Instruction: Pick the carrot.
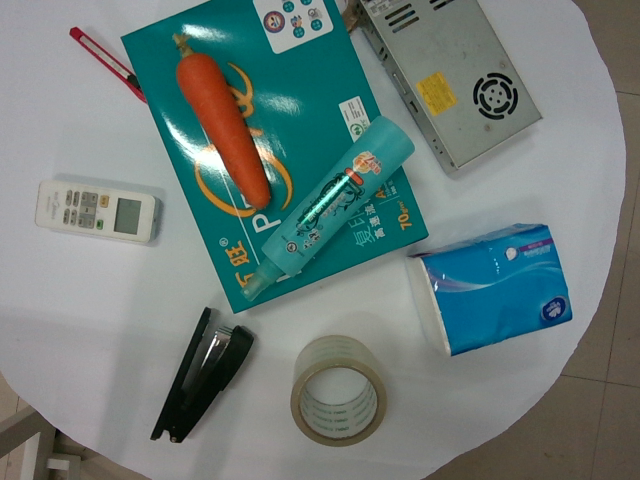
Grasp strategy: vertical